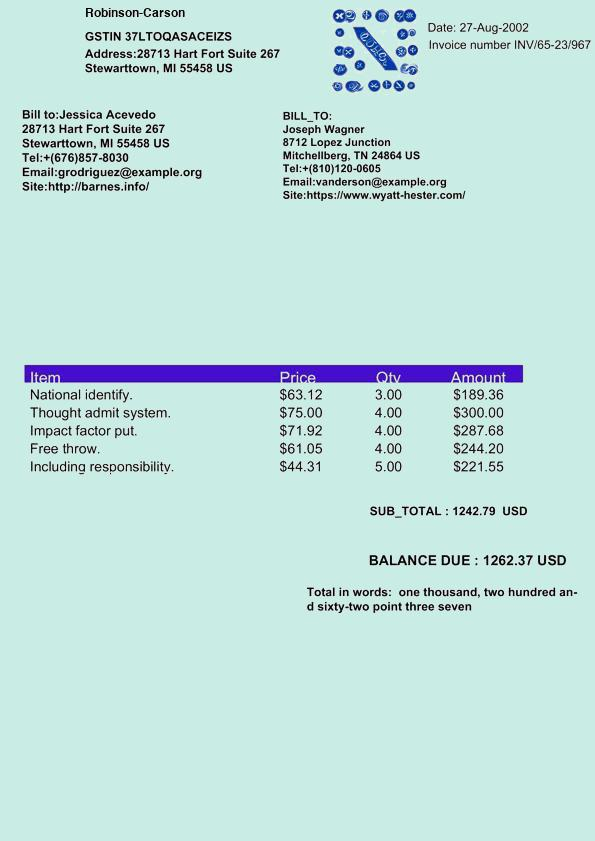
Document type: Invoice